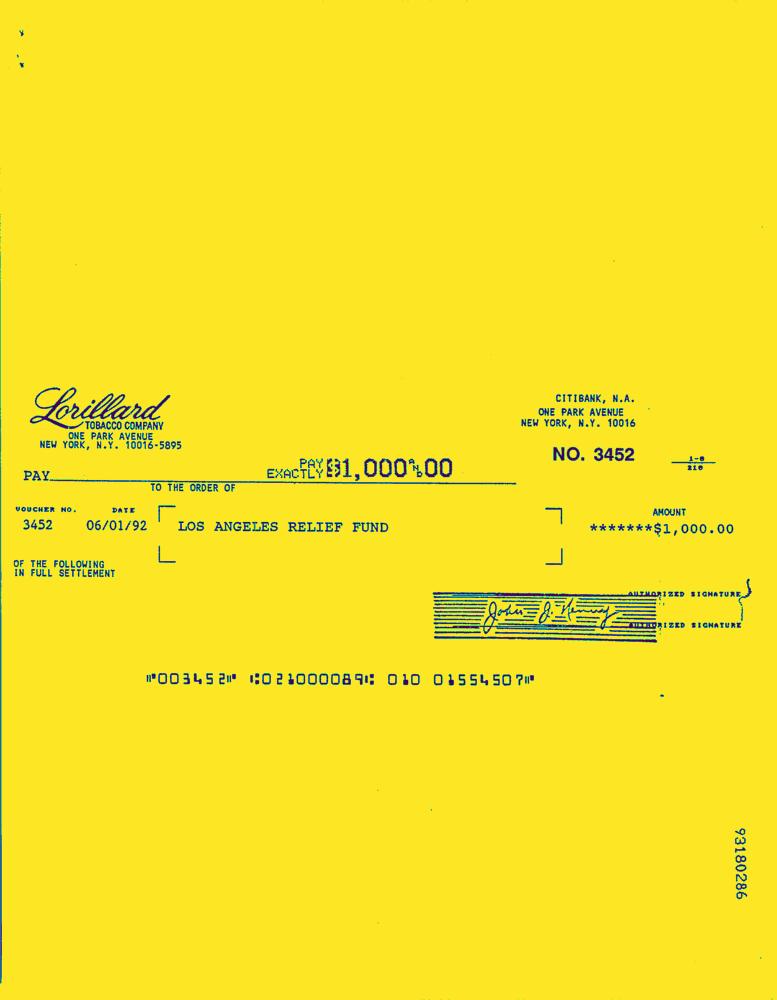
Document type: Invoice-Doc